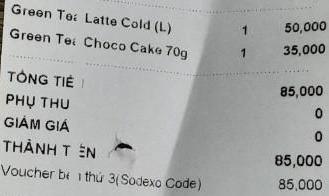
<table>
<tr>
<td>Green Tea Latte Cold (L)</td>
<td>1</td>
<td>50,000</td>
</tr>
<tr>
<td>Green Tea Choco Cake 70g</td>
<td>1</td>
<td>35,000</td>
</tr>
</table>

TỔNG TIỀN 85,000
PHỤ THU 0
GIẢM GIÁ 0
THÀNH TIỀN 85,000
Voucher b b thứ 3(Sodexo Code) 85,000